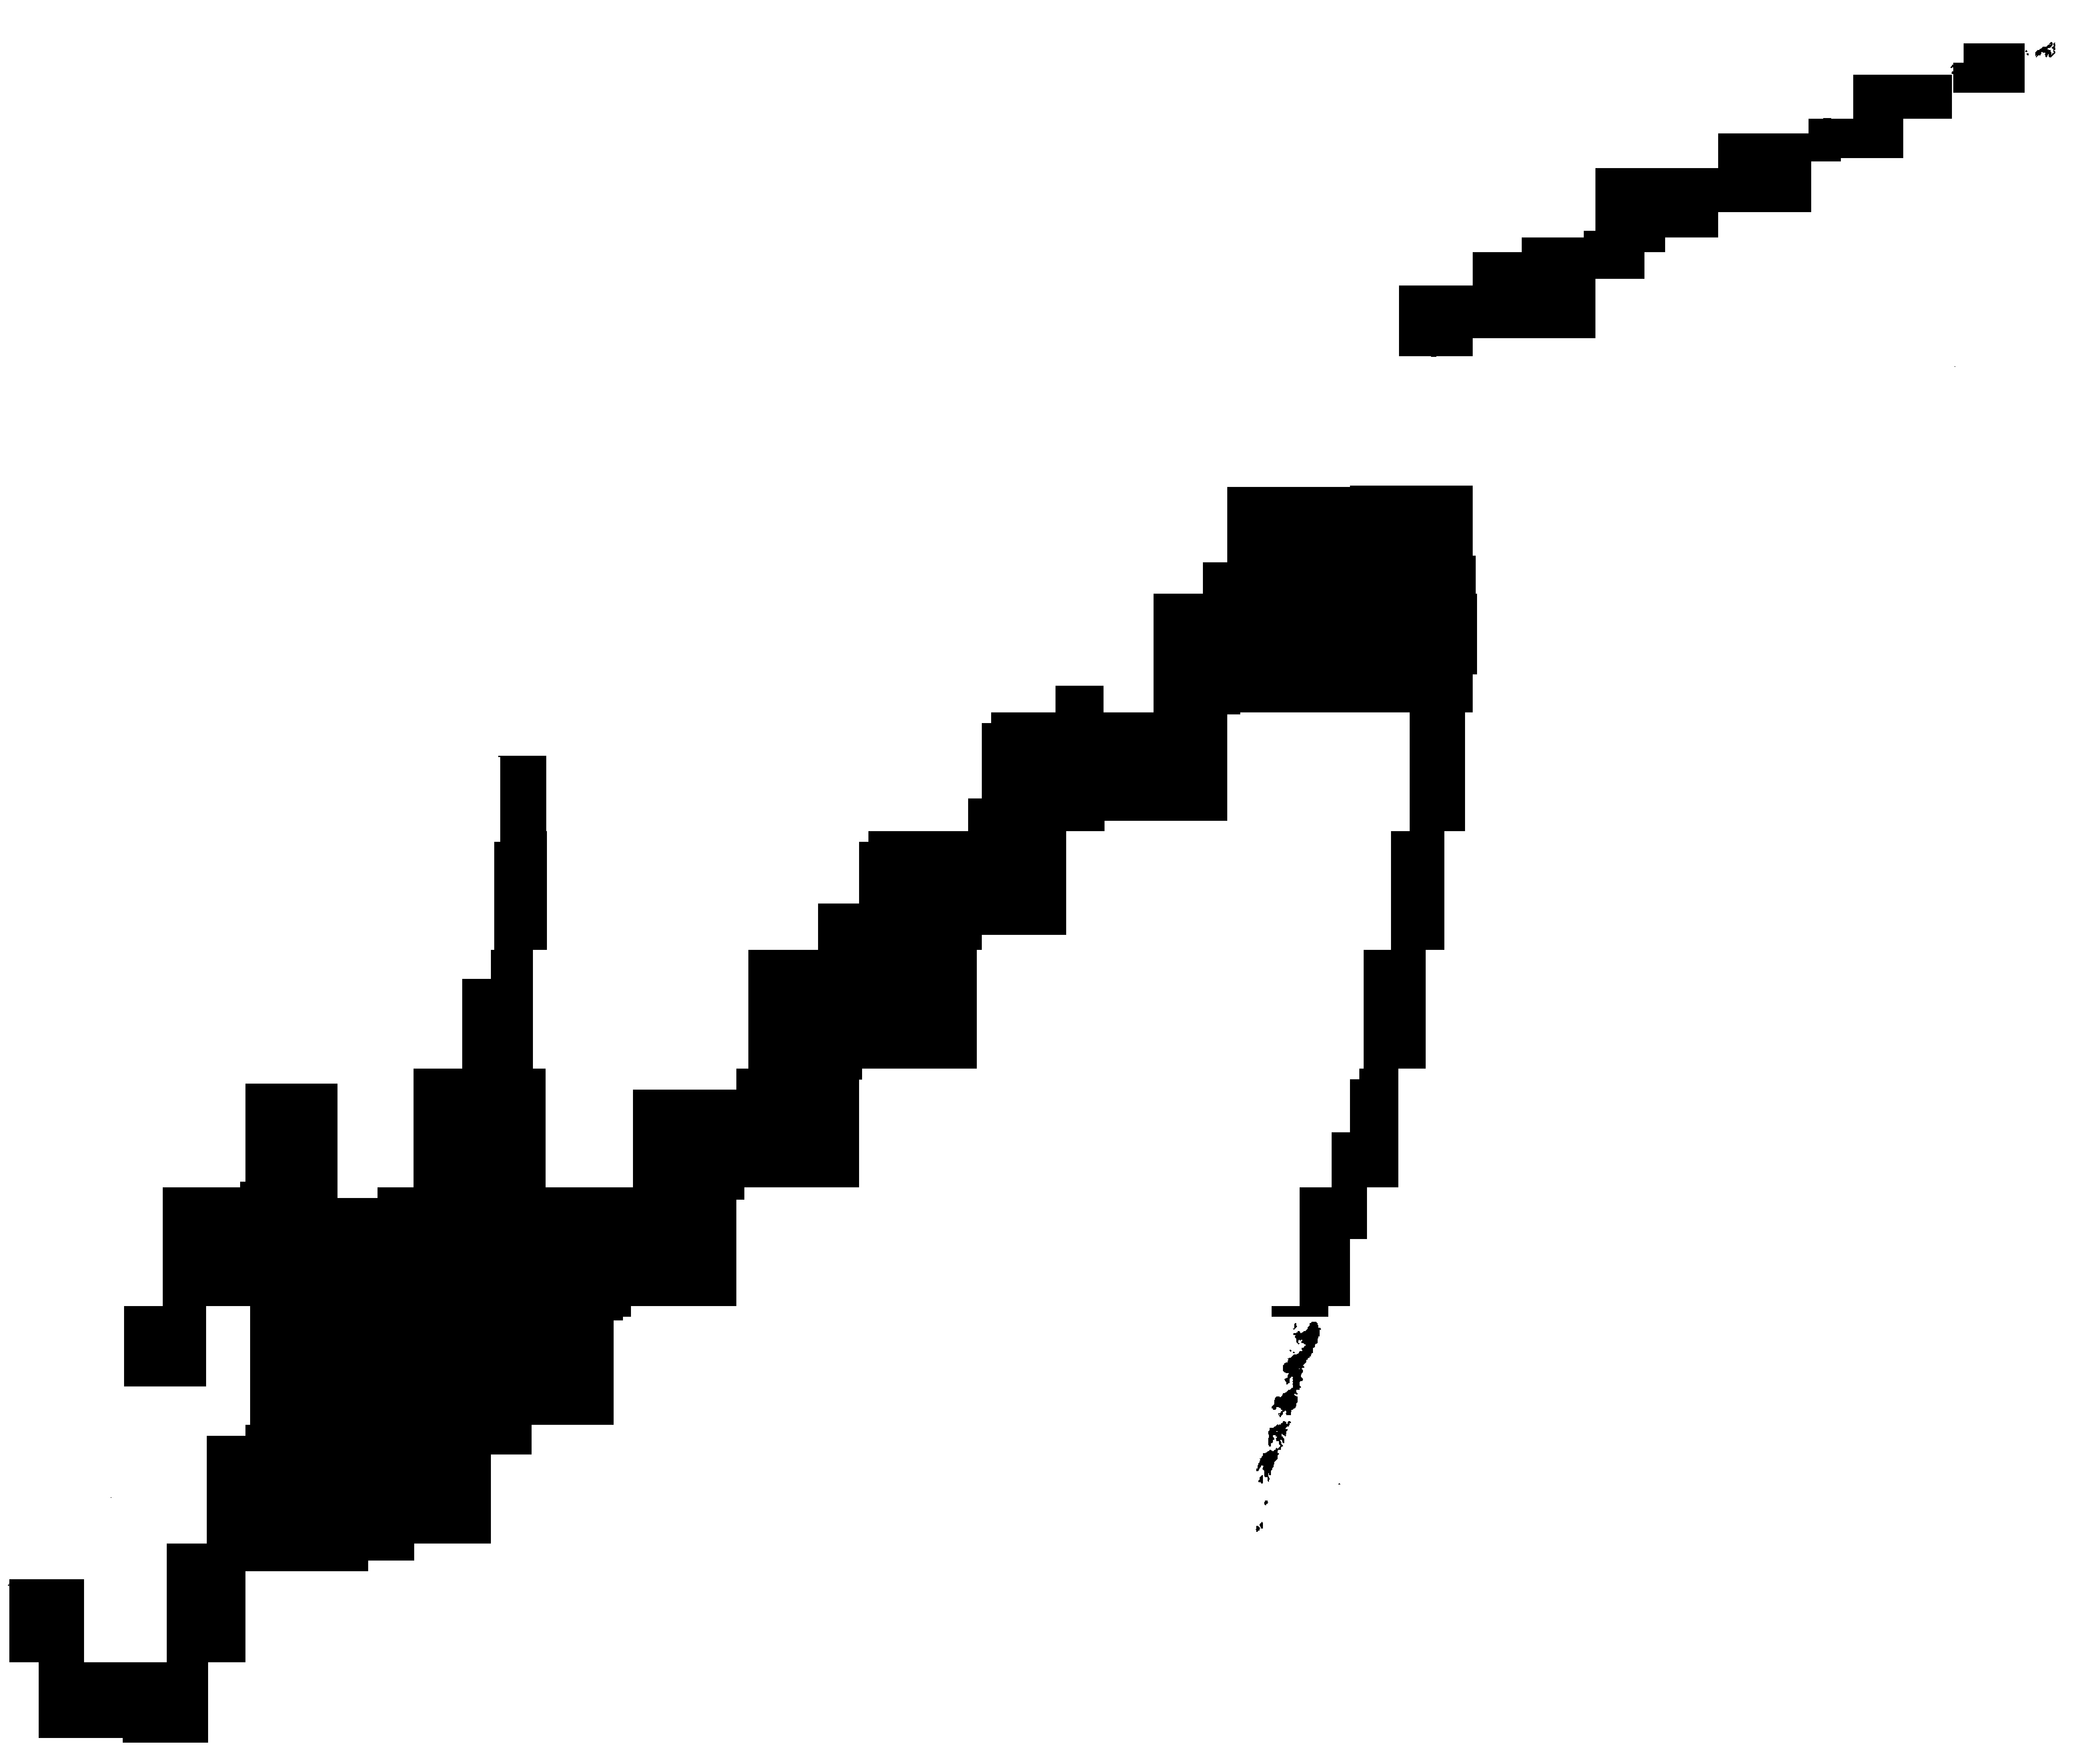
Signature of: sándor karancsi